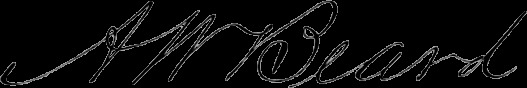
Signature of: alanson w beard